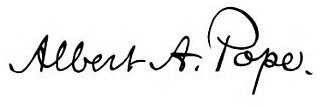
Signature of: albert augustus pope